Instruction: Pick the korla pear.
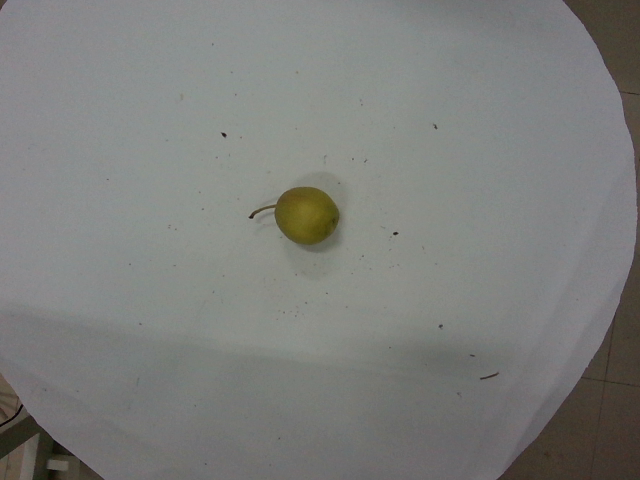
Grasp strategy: vertical